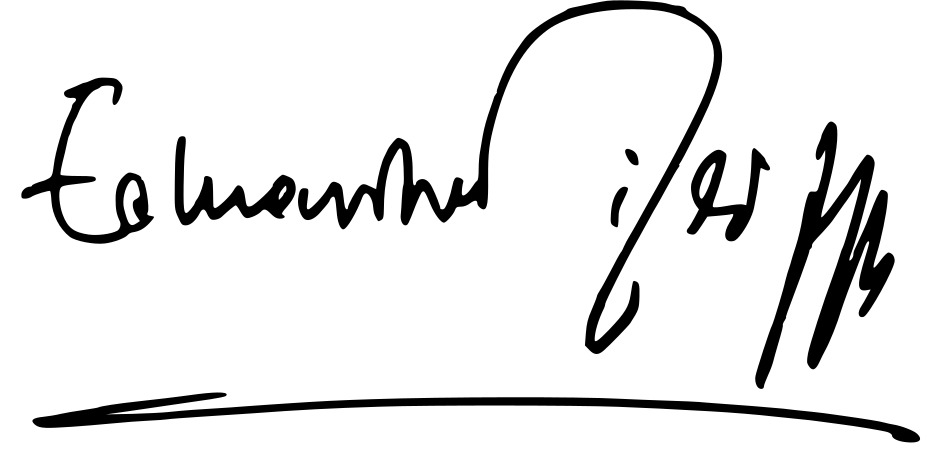
Signature of: eduardo de filippo